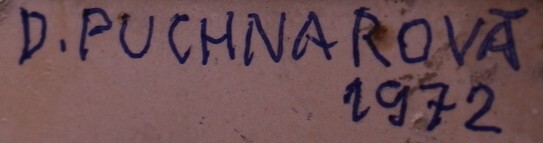
Signature of: dana puchnarová